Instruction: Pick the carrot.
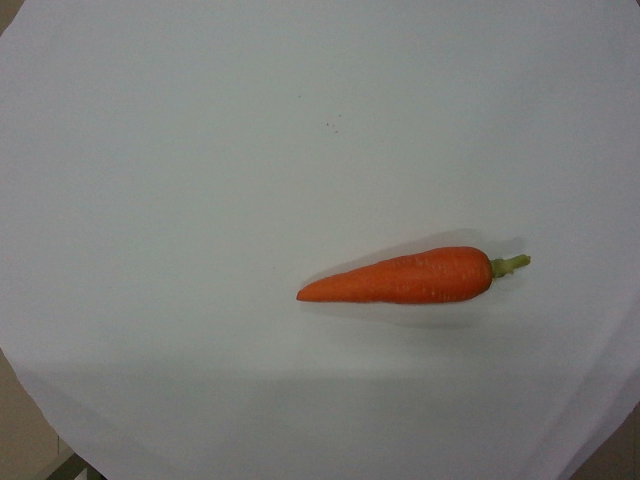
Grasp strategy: vertical